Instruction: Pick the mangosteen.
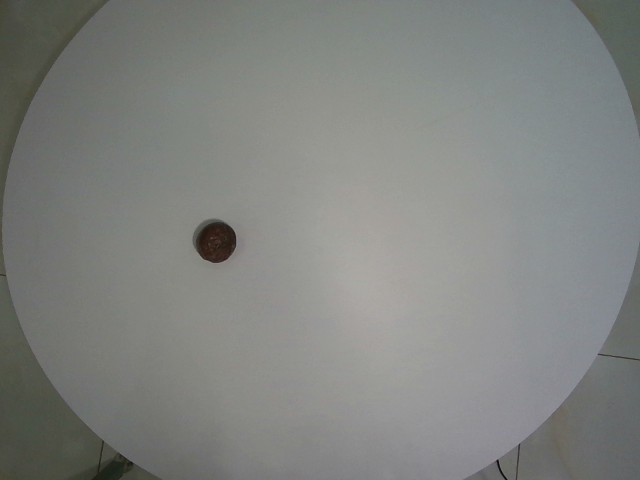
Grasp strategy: vertical